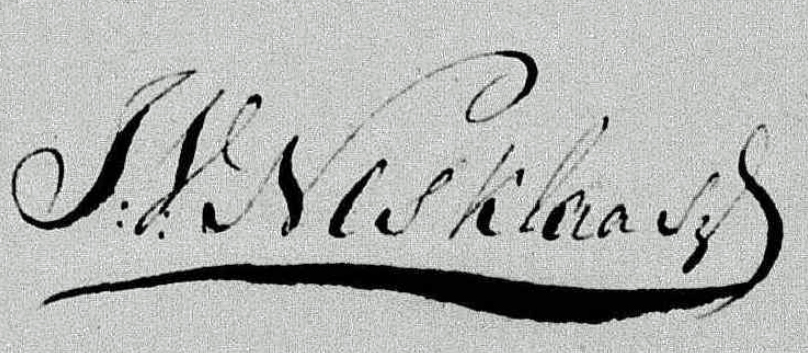
Signature of: jan van nes klaaszoon